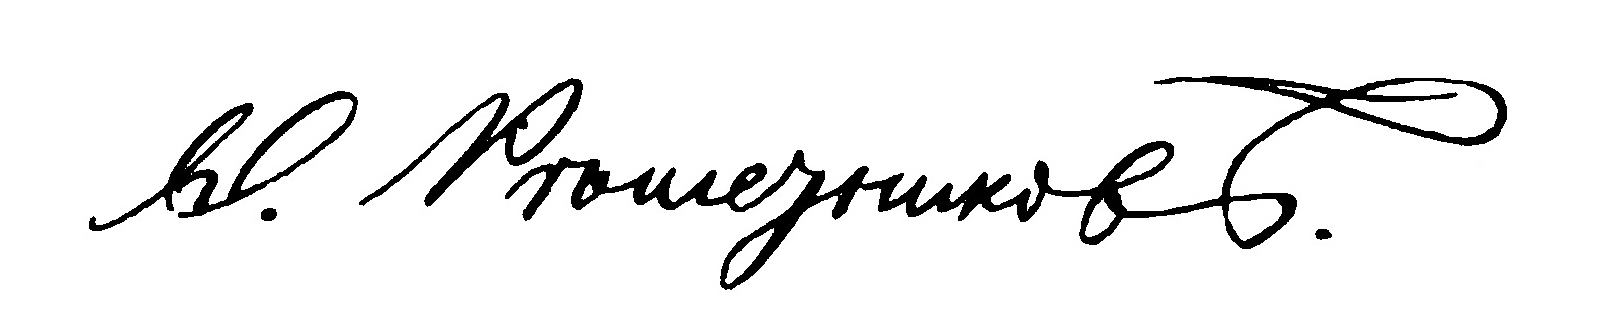
Signature of: fyodor reshetnikov